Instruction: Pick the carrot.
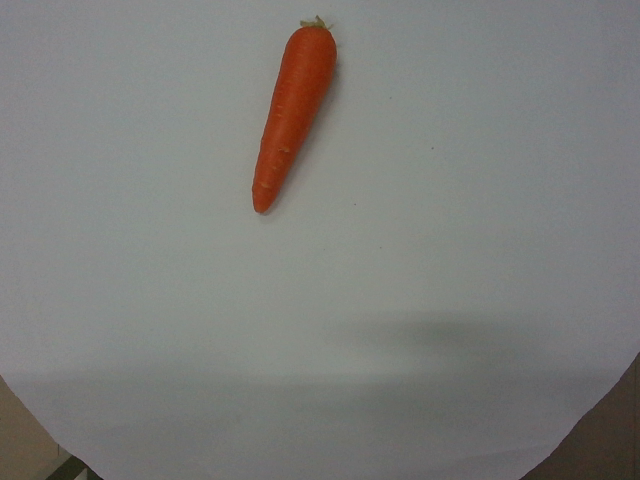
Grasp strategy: vertical